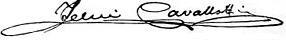
Signature of: q2250278